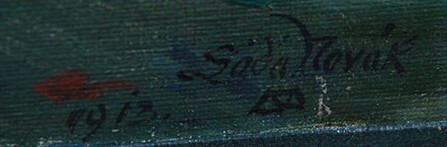
Signature of: láďa novák